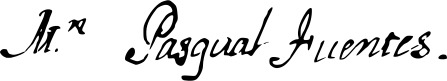
Signature of: pasqual fuentes i alcàsser